Question: What is the estimated tax bill amount according to the document?
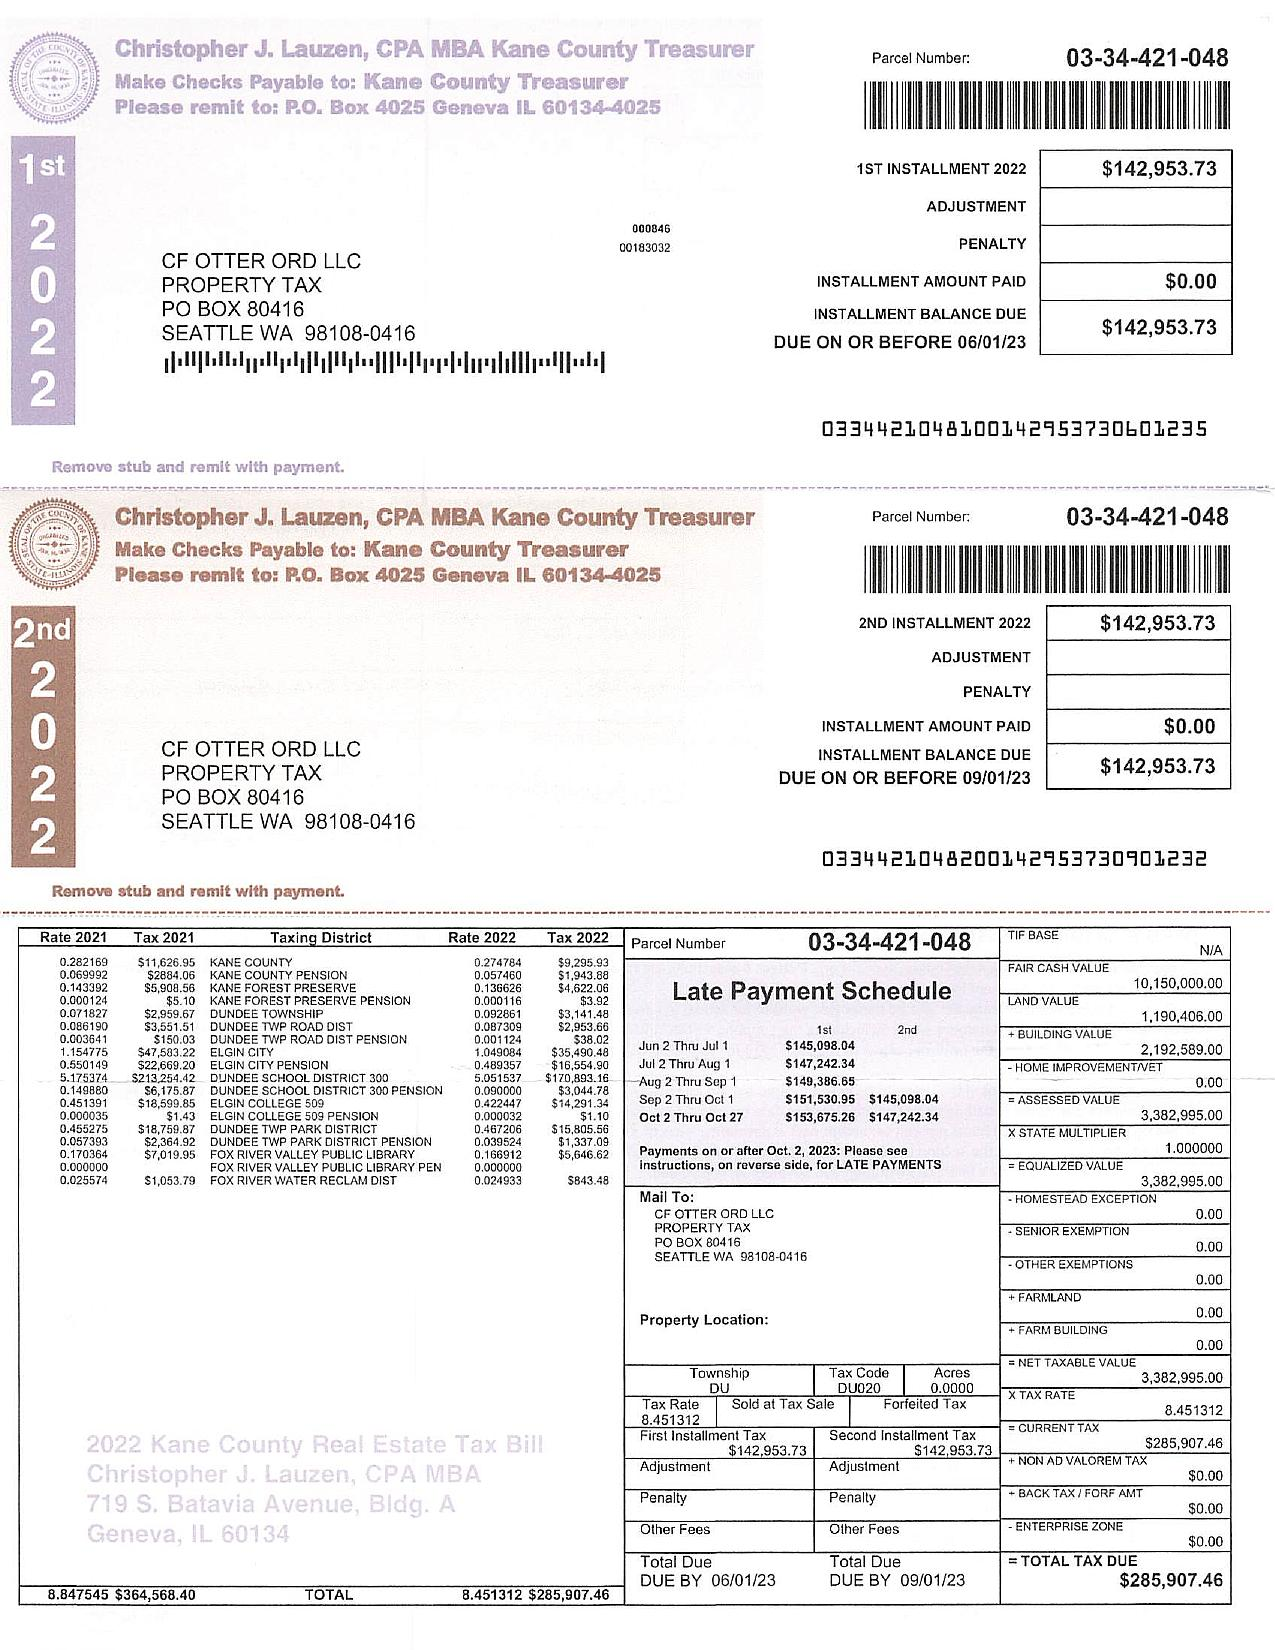
Answer: "285,907.46"